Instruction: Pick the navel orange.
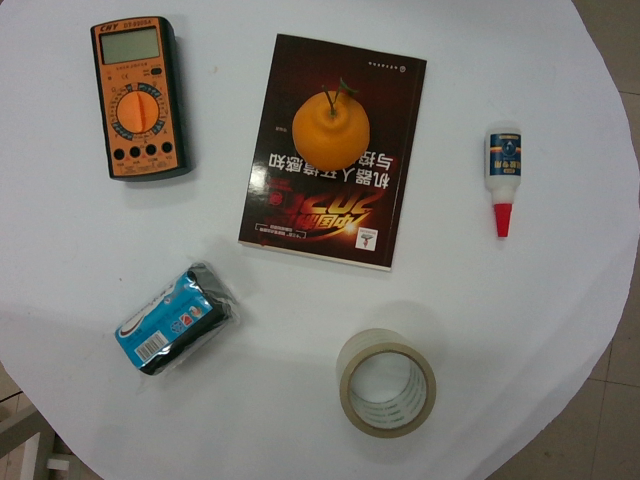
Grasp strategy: vertical